Question: How is the property described in the document?
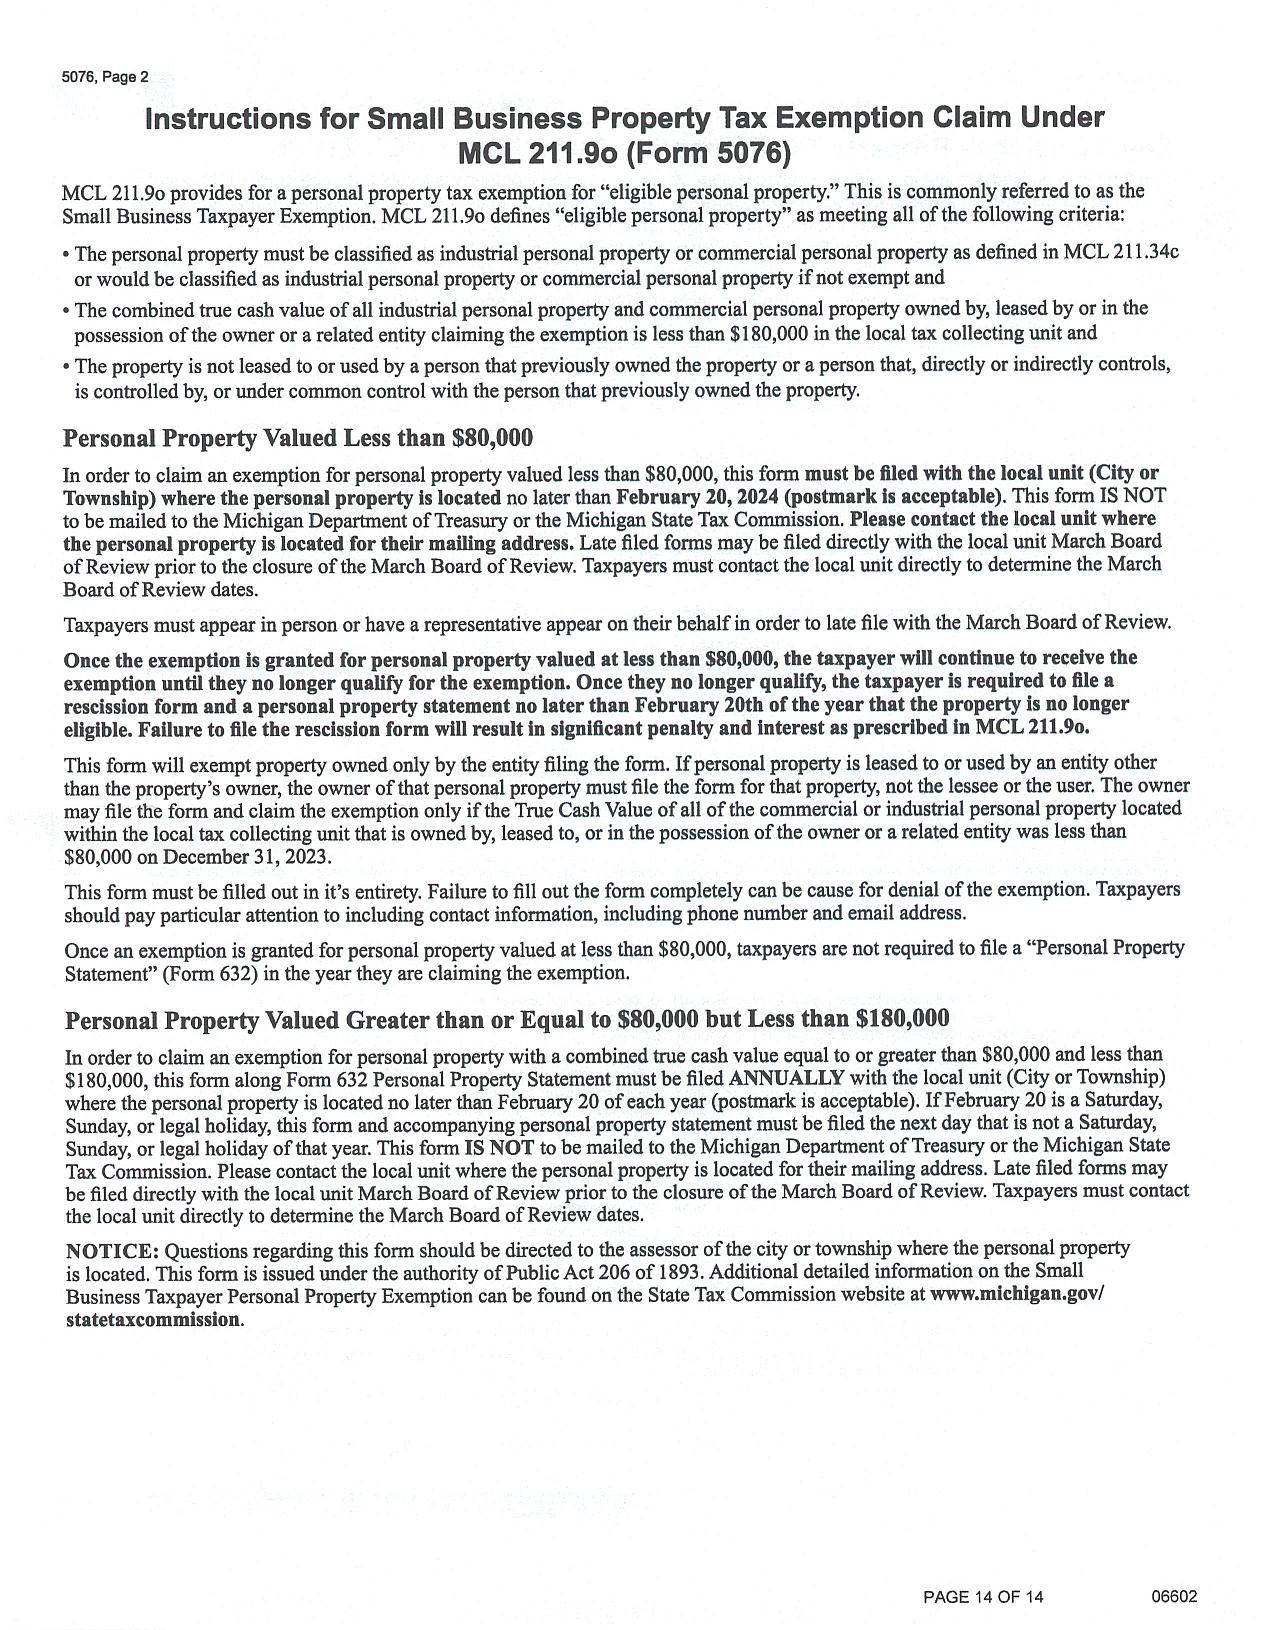
Answer: "Personal property owned by the entity filing the form, valued less than $80,000"